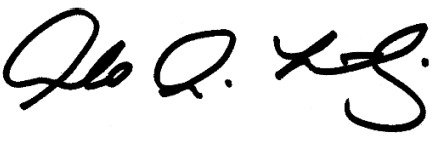
Signature of: armando martinez